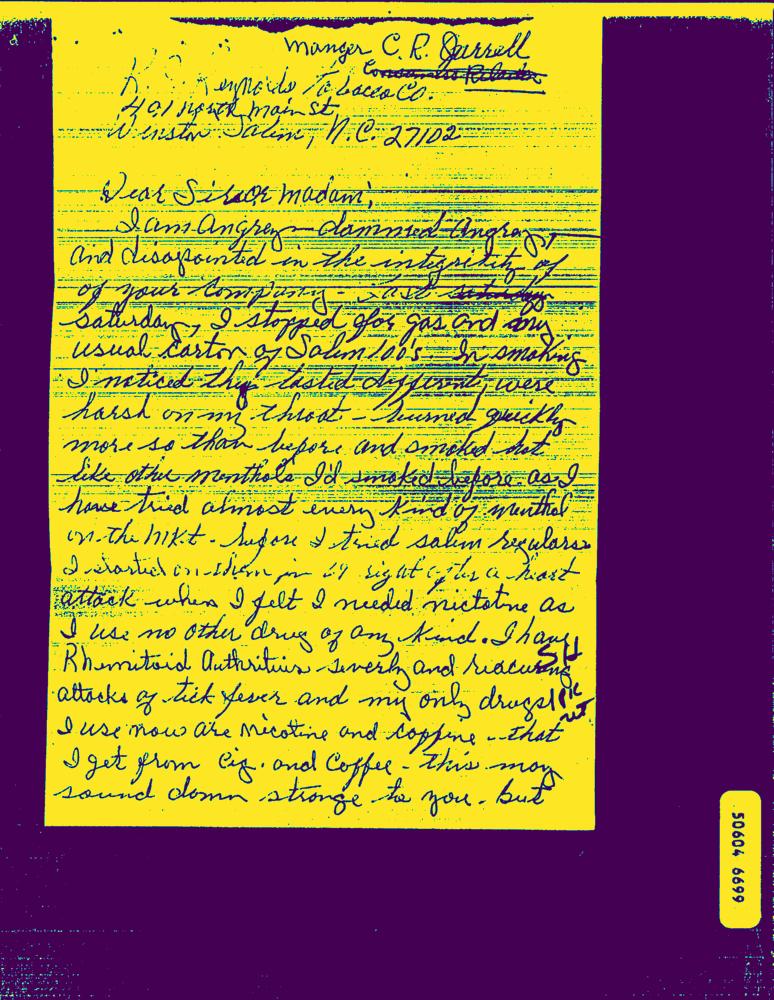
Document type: Hand-Written